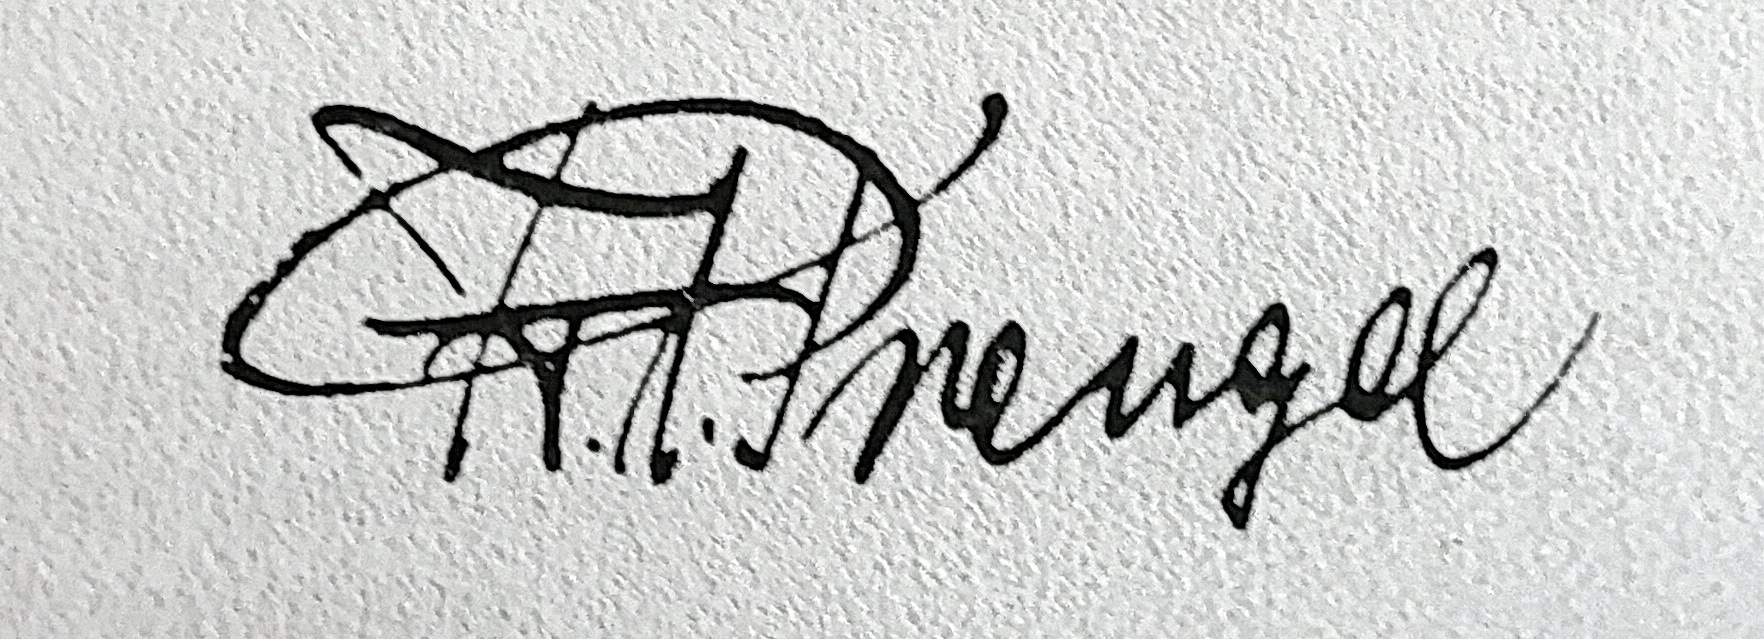
Signature of: franciszek augustyn prengel